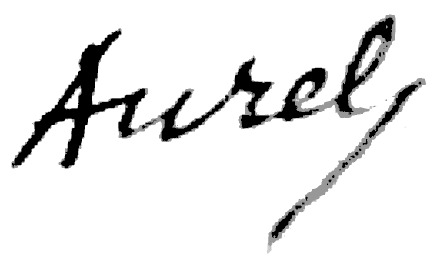
Signature of: aurélie de faucamberge mortier